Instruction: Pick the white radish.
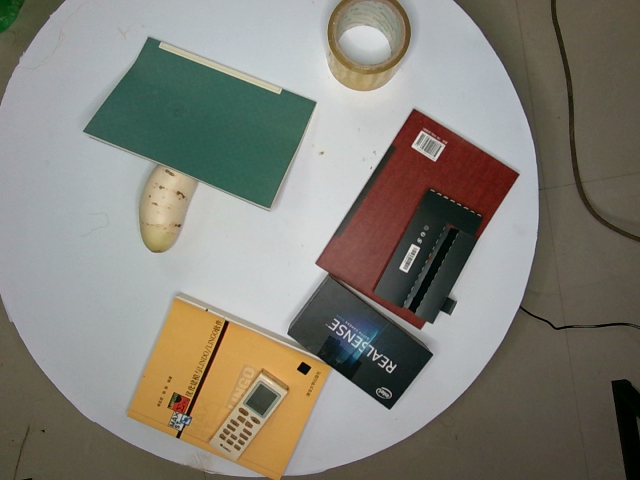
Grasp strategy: vertical